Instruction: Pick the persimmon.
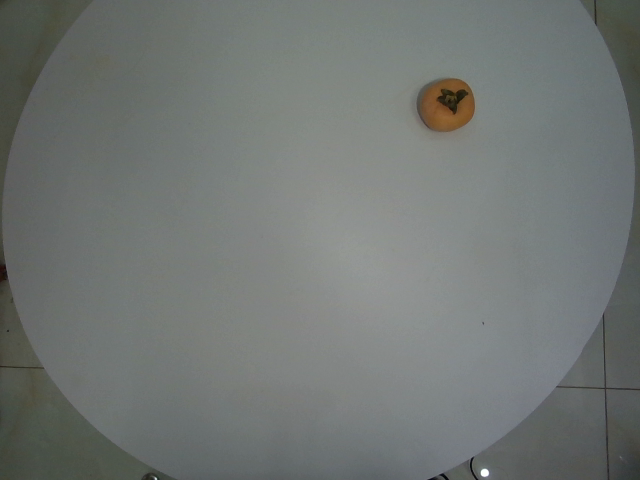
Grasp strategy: vertical